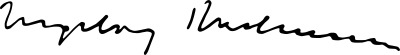
Signature of: ingeborg bachmann